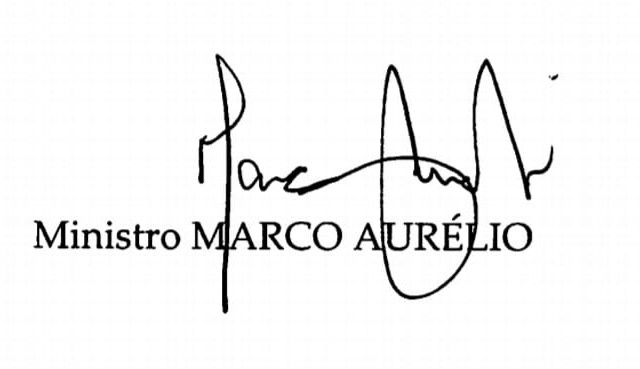
Signature of: marco aurélio mello